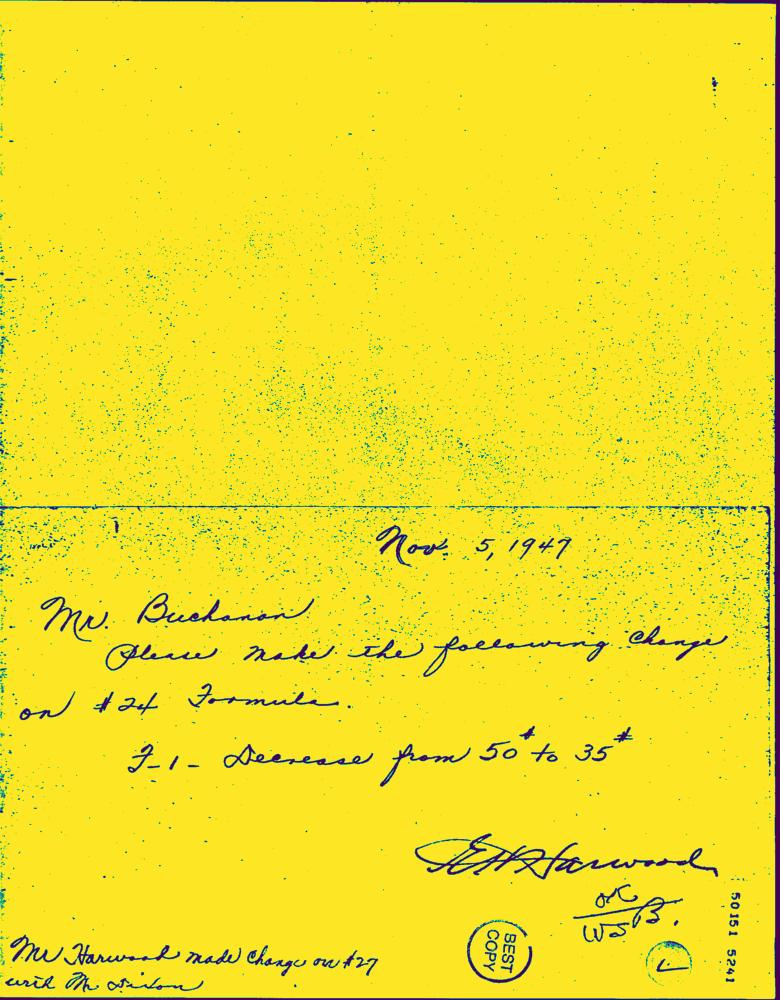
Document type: Hand-Written